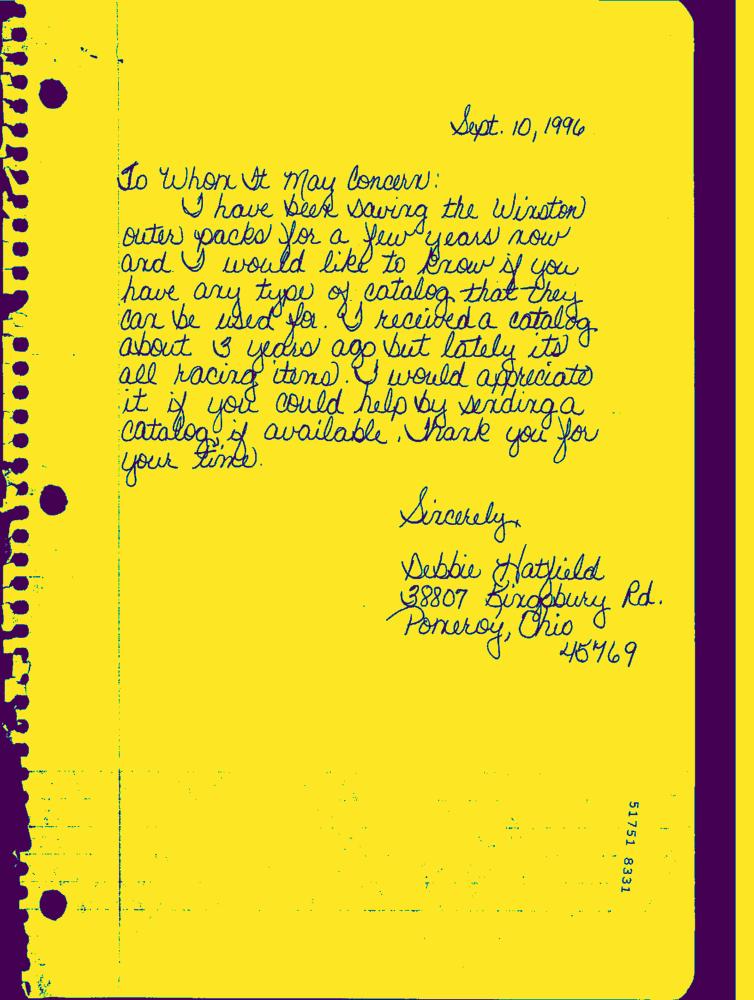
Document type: Hand-Written